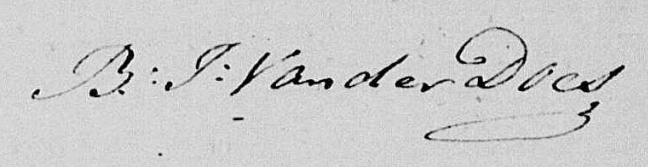
Signature of: bruno josias van der does